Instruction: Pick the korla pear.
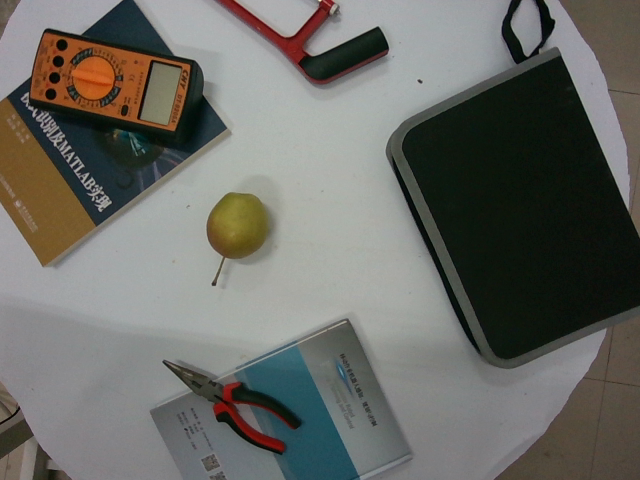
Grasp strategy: vertical